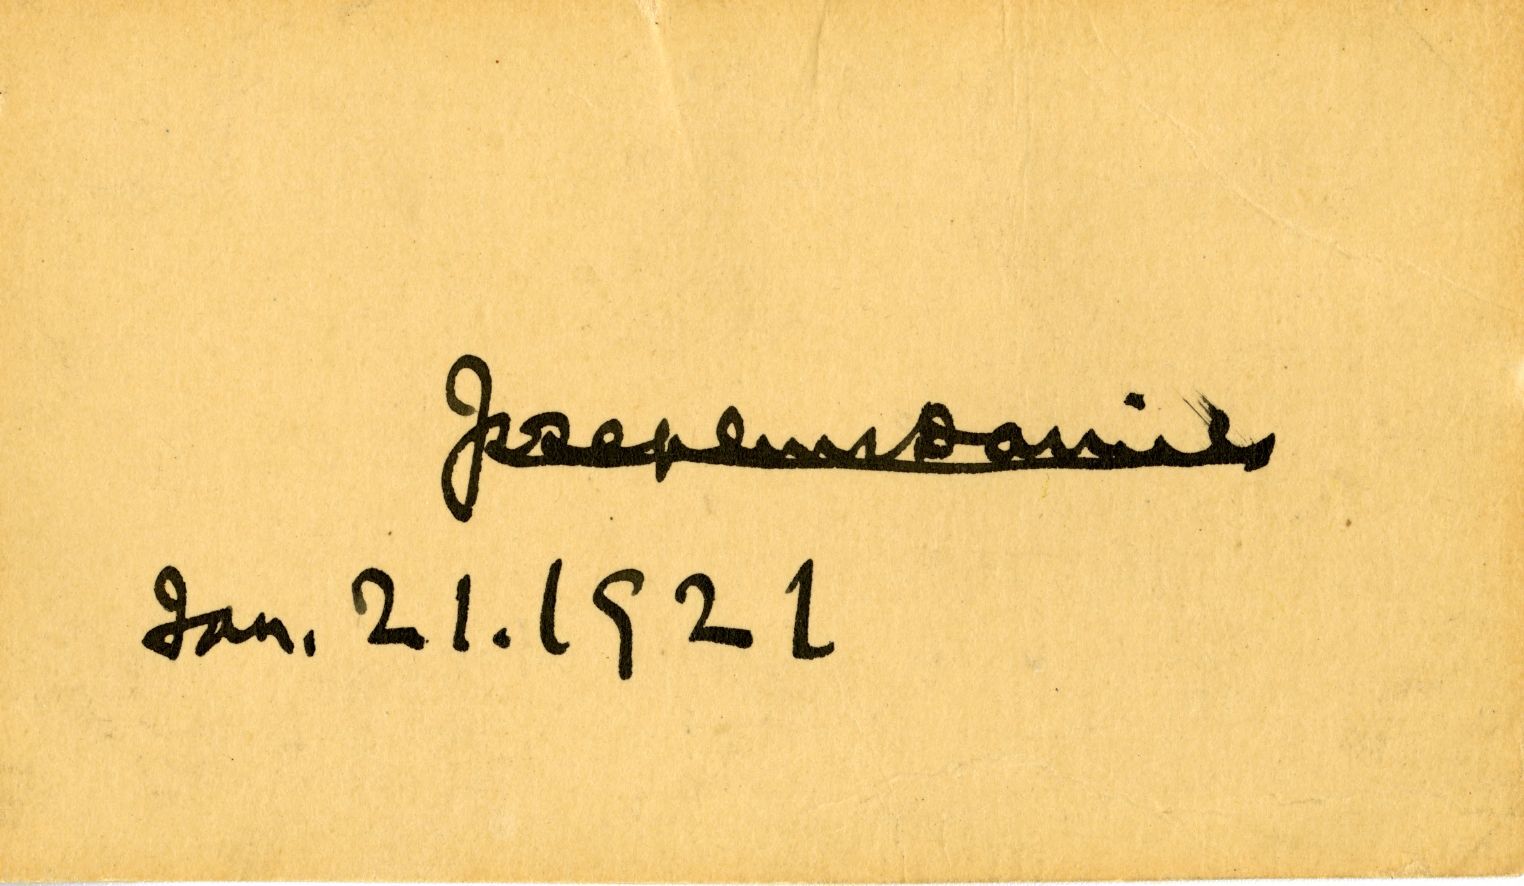
Signature of: josephus daniels